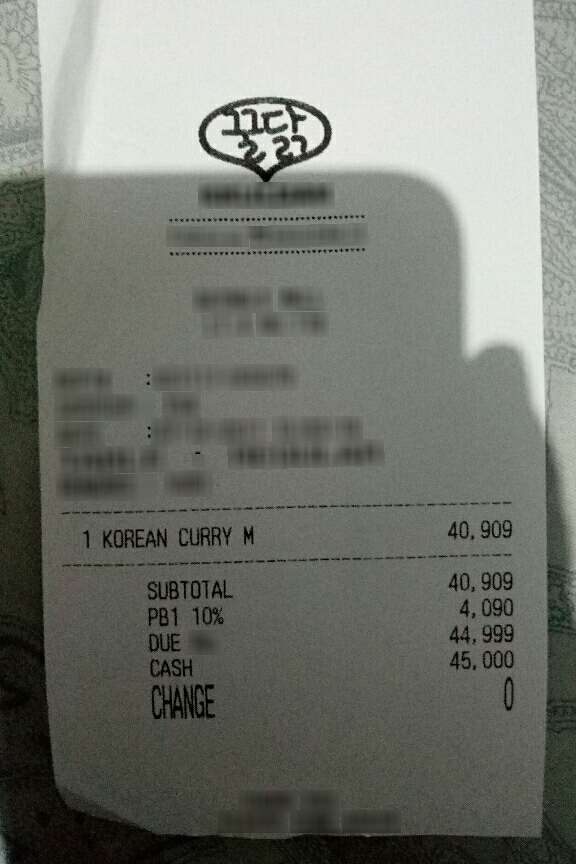
Extraction:
receipt: line_items: name: KOREAN CURRY M
price: 40,909
qty: 1
subtotal: 40,909
tax: 4,090
total: 44,999